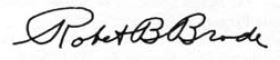
Signature of: robert brode